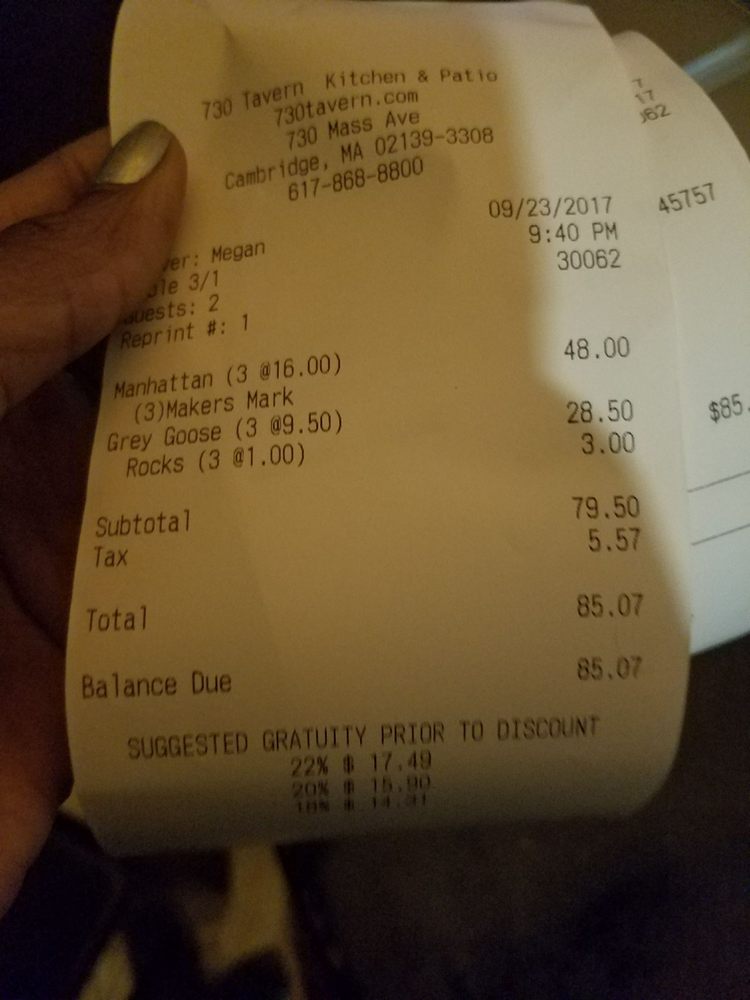
gt_parse: date: 09/23/2017
criticals: name: Balance Due
price: 85.07
store: 730 Tavern Kitchen & Patio
tell: 617-868-8800